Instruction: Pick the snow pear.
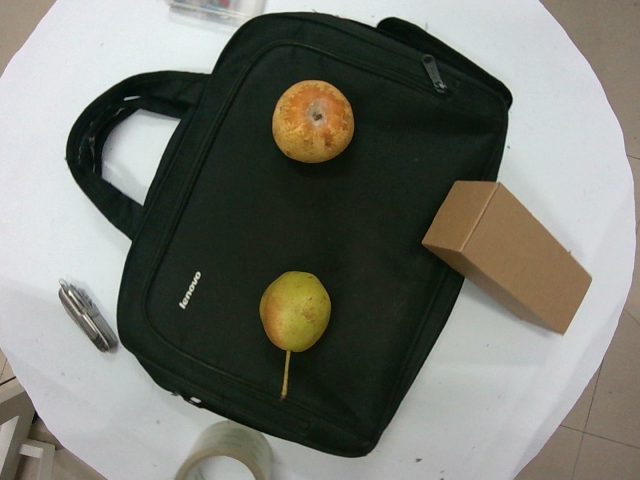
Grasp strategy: vertical